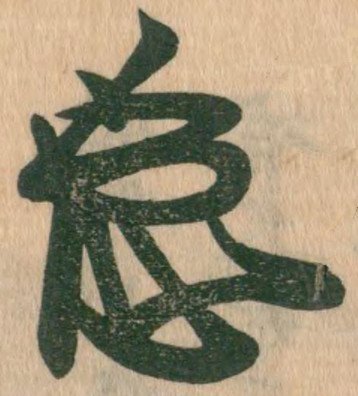
Signature of: ashikaga yoshiharu